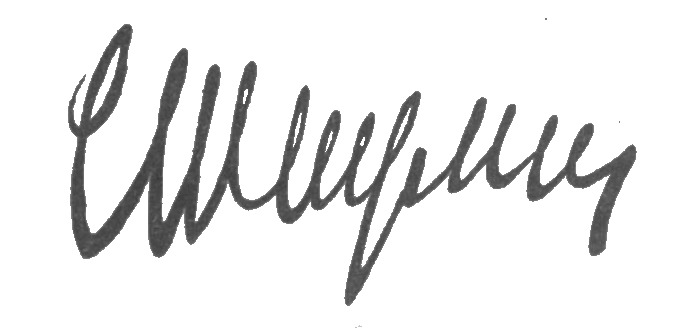
Signature of: stepan shahumyan